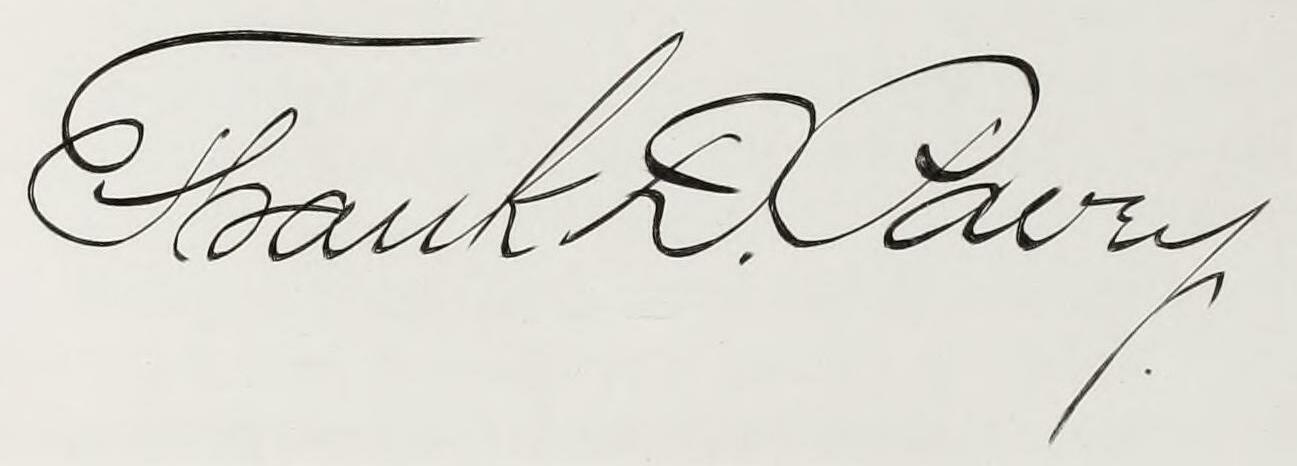
Signature of: frank d pavey